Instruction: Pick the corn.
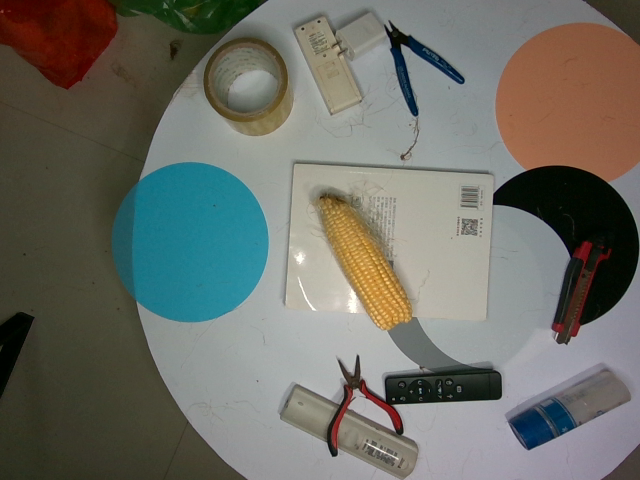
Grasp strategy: vertical